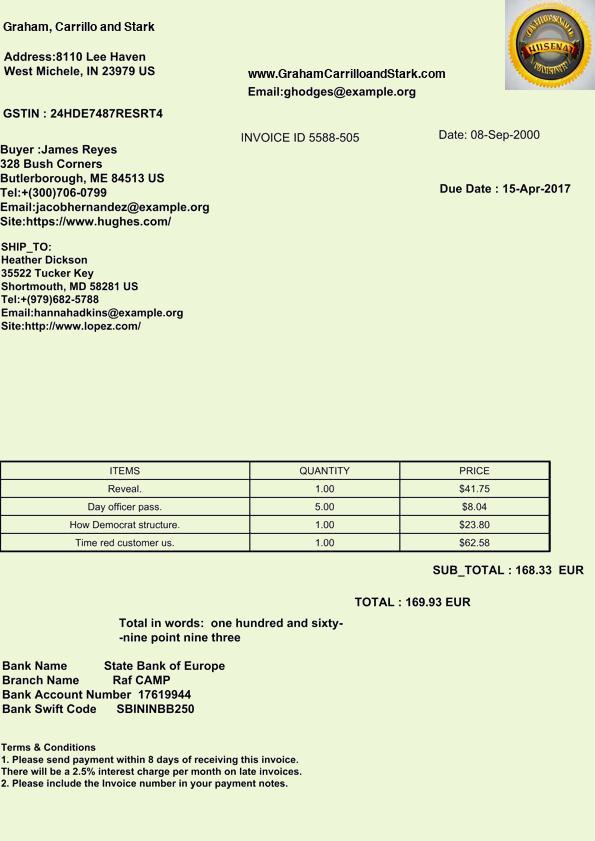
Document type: Invoice